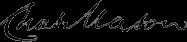
Signature of: charles mason